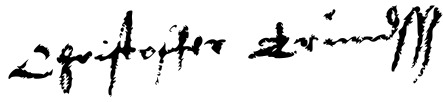
Signature of: kristoffer throndsen